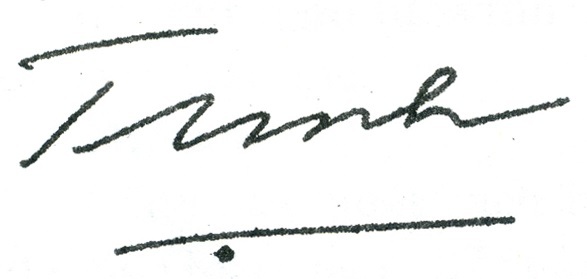
Signature of: nguyễn duy trinh